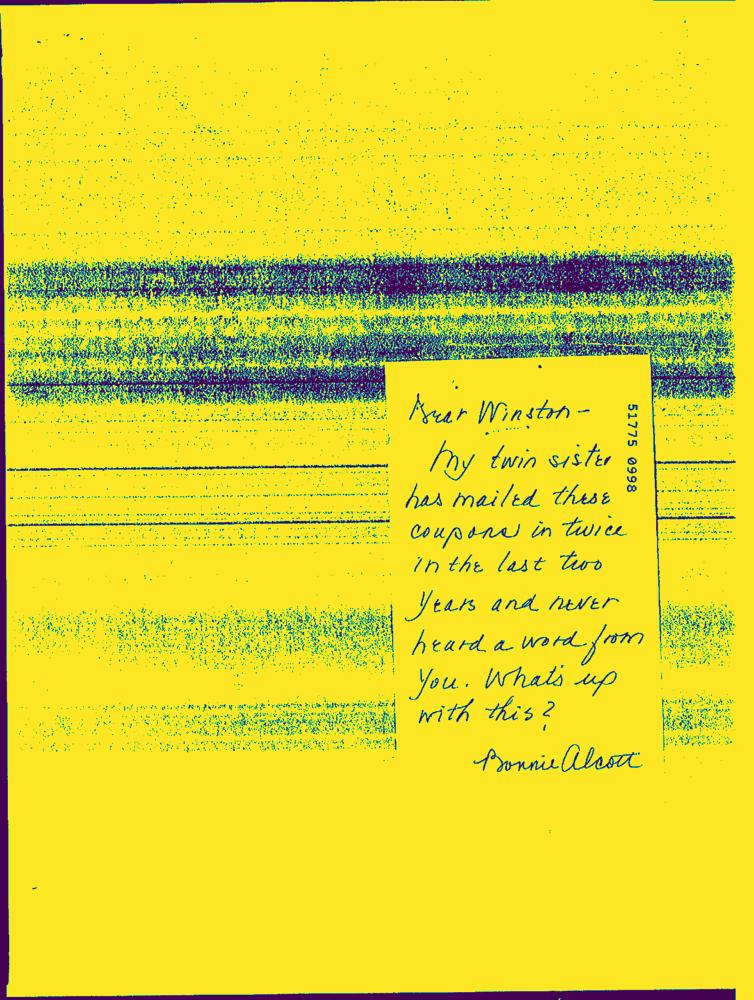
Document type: Hand-Written